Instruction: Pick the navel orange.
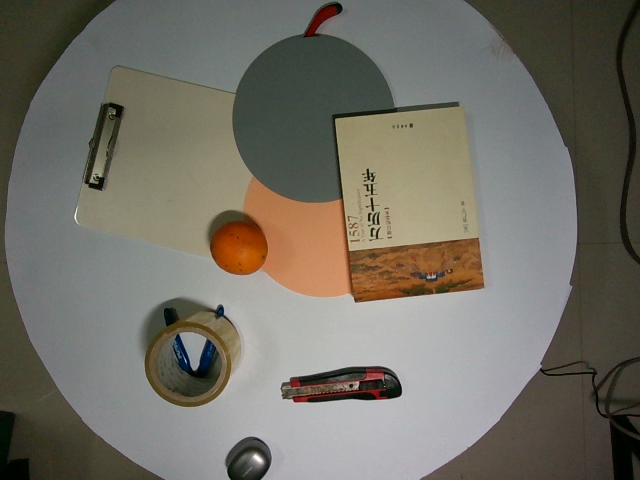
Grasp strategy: vertical